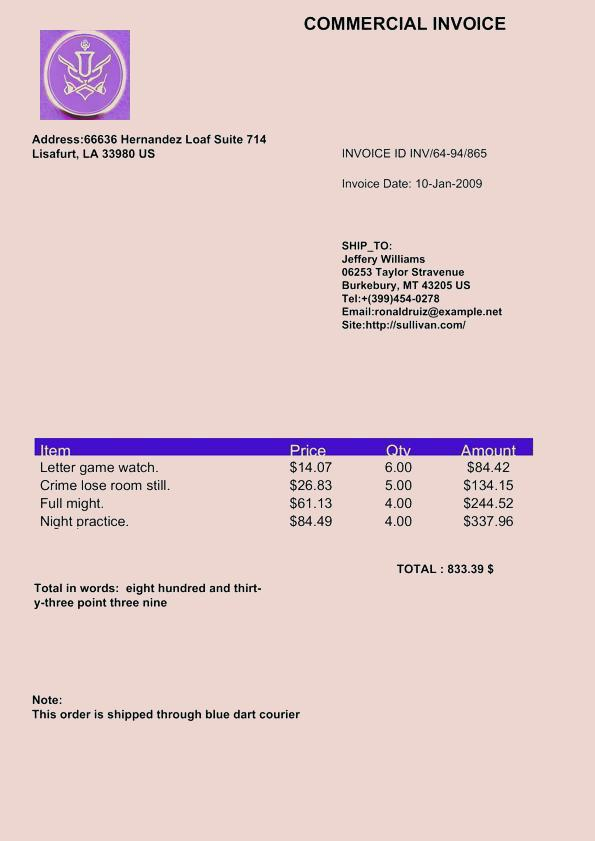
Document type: Invoice